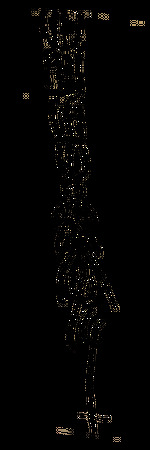
Signature of: mahiro maeda